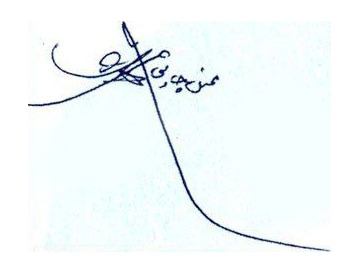
Signature of: mohsen chavoshi